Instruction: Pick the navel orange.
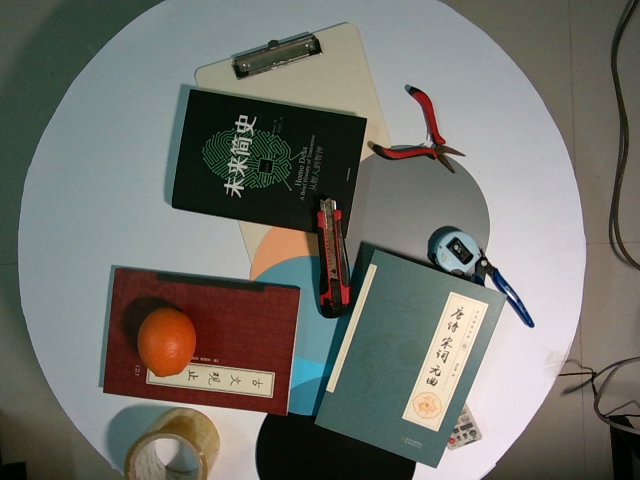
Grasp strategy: vertical